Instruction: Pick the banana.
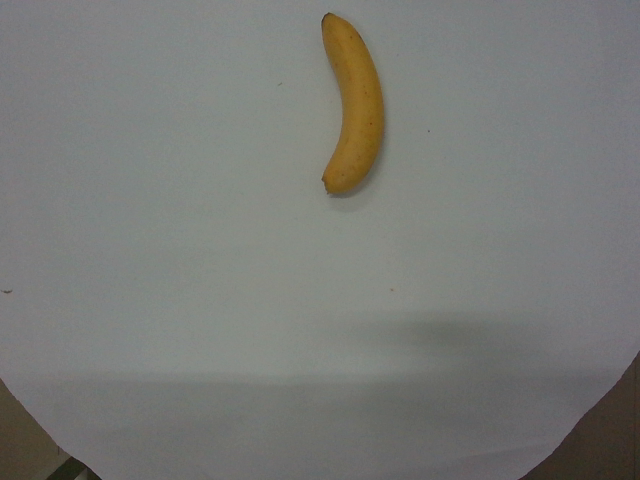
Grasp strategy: vertical